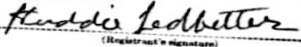
Signature of: lead belly